Question: How is the property described in the document?
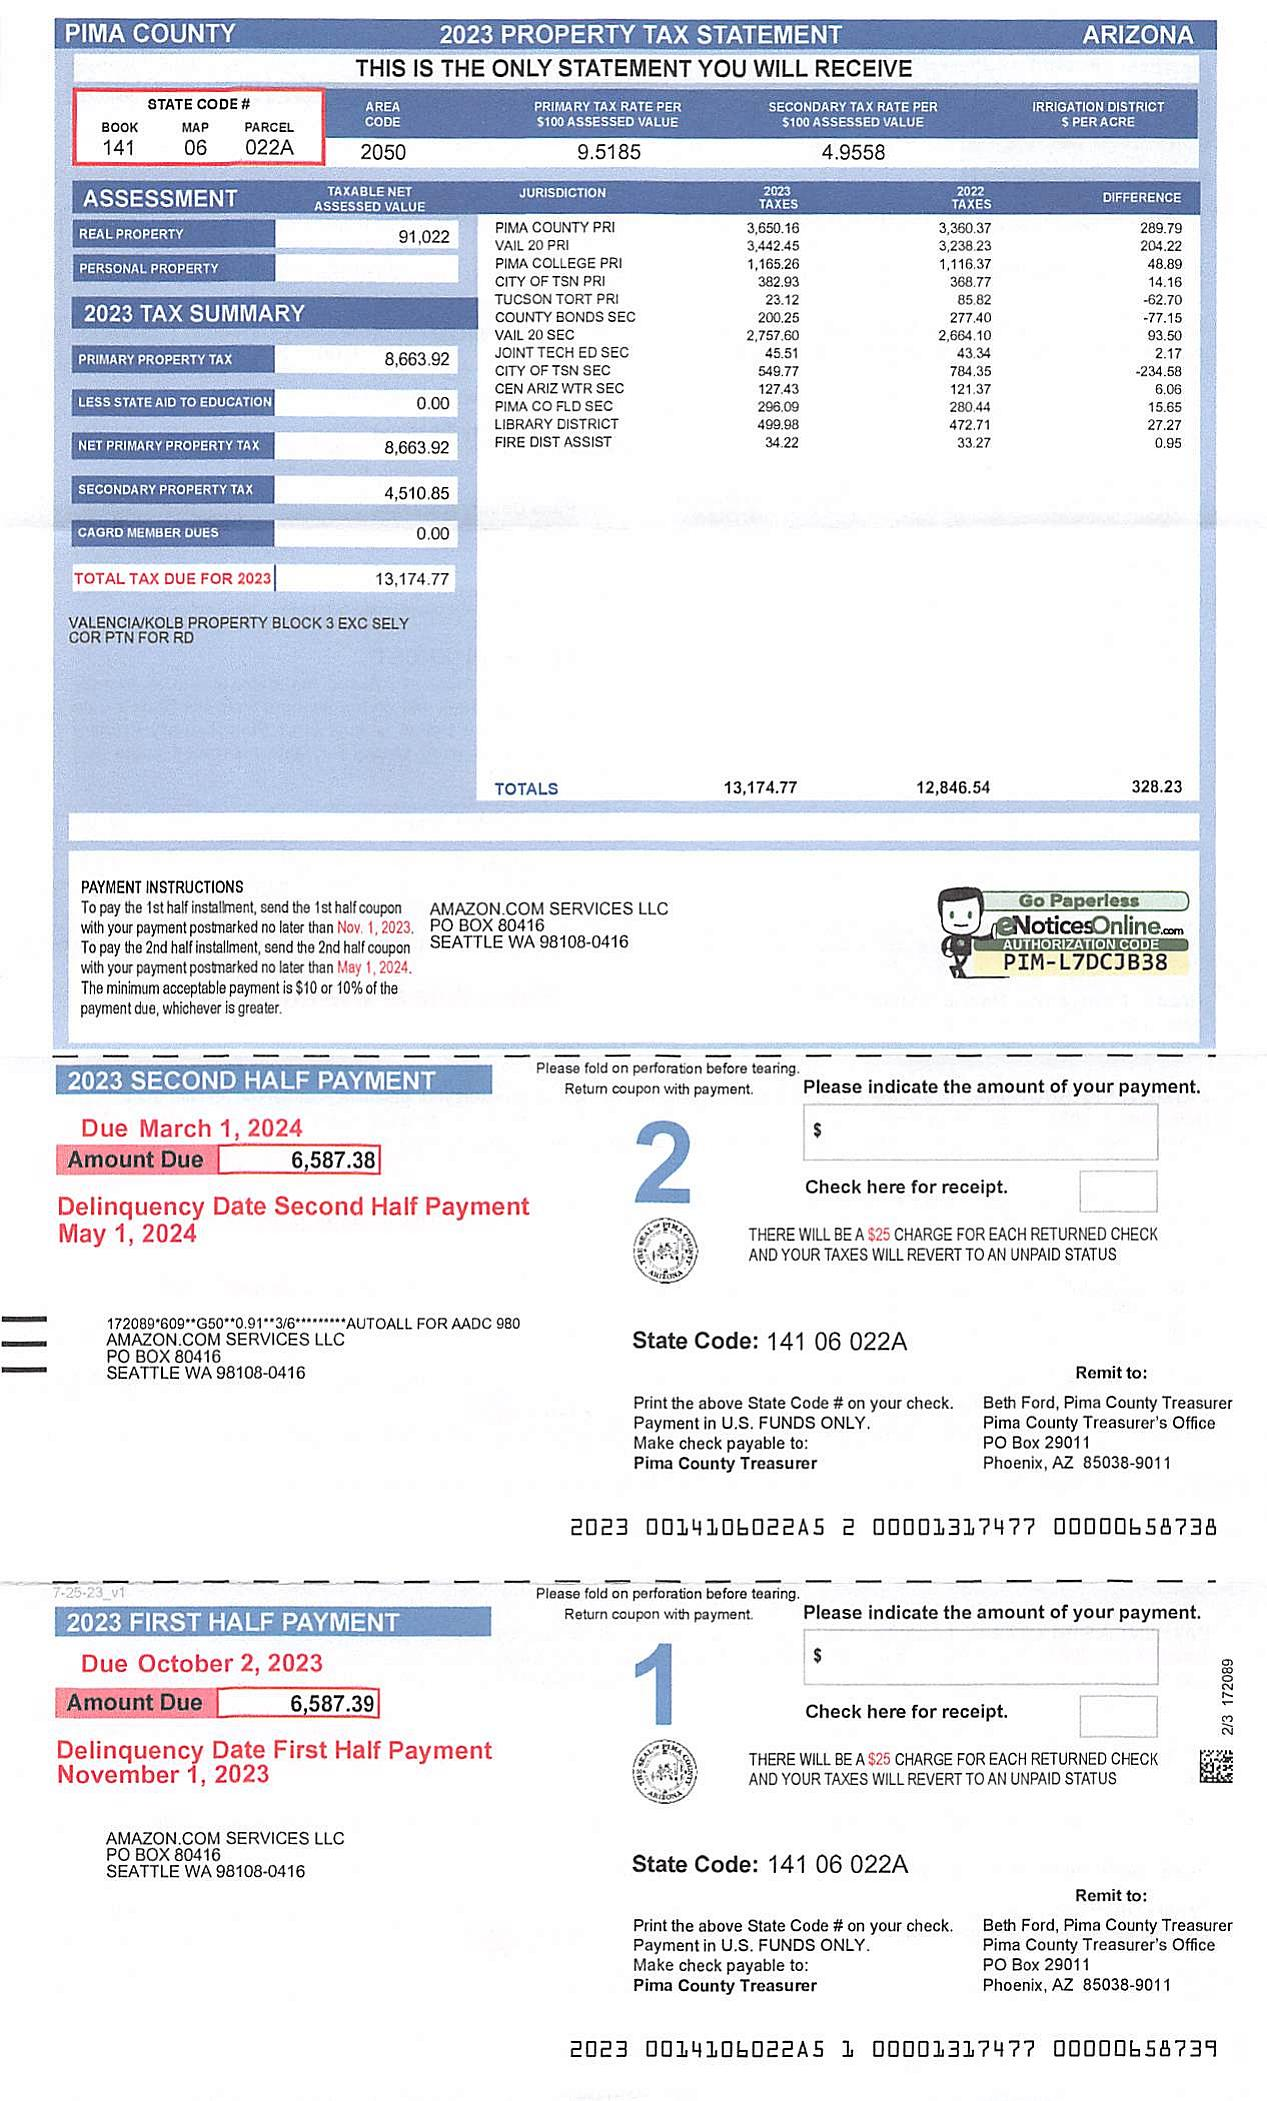
Answer: "REAL PROPERTY"